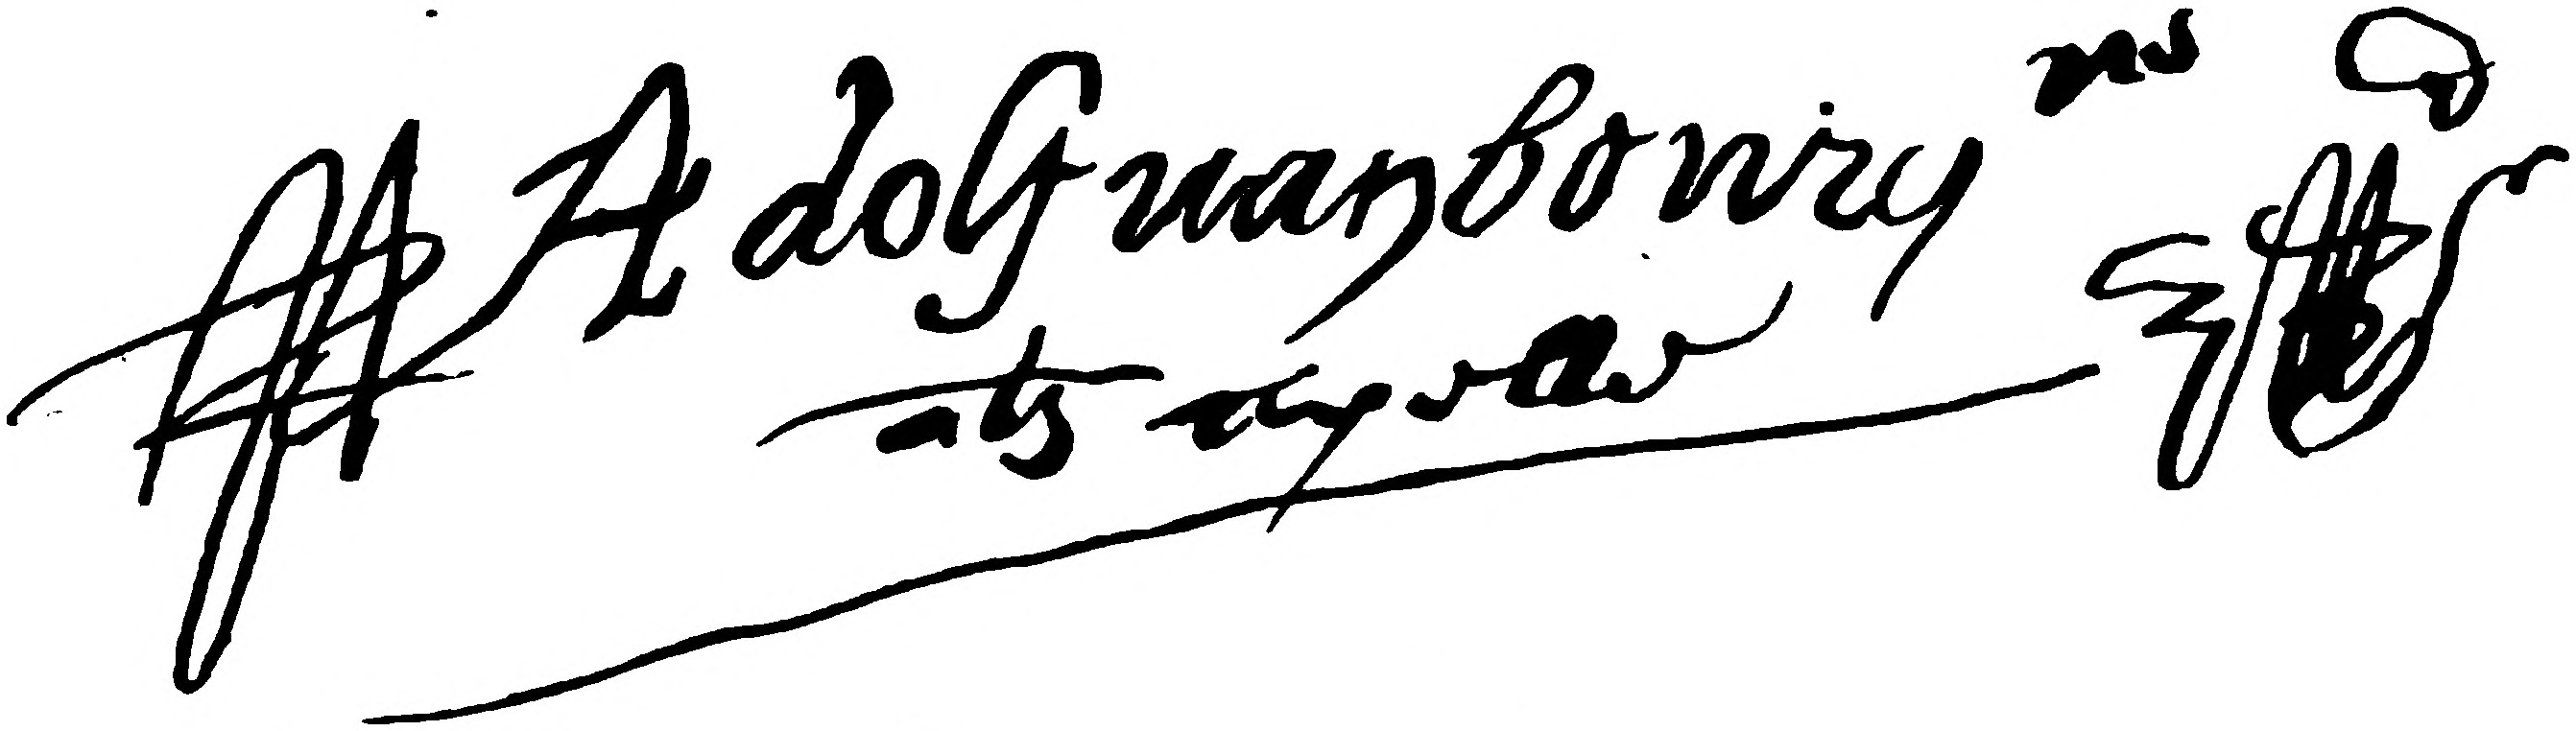
Signature of: adolf of burgundy